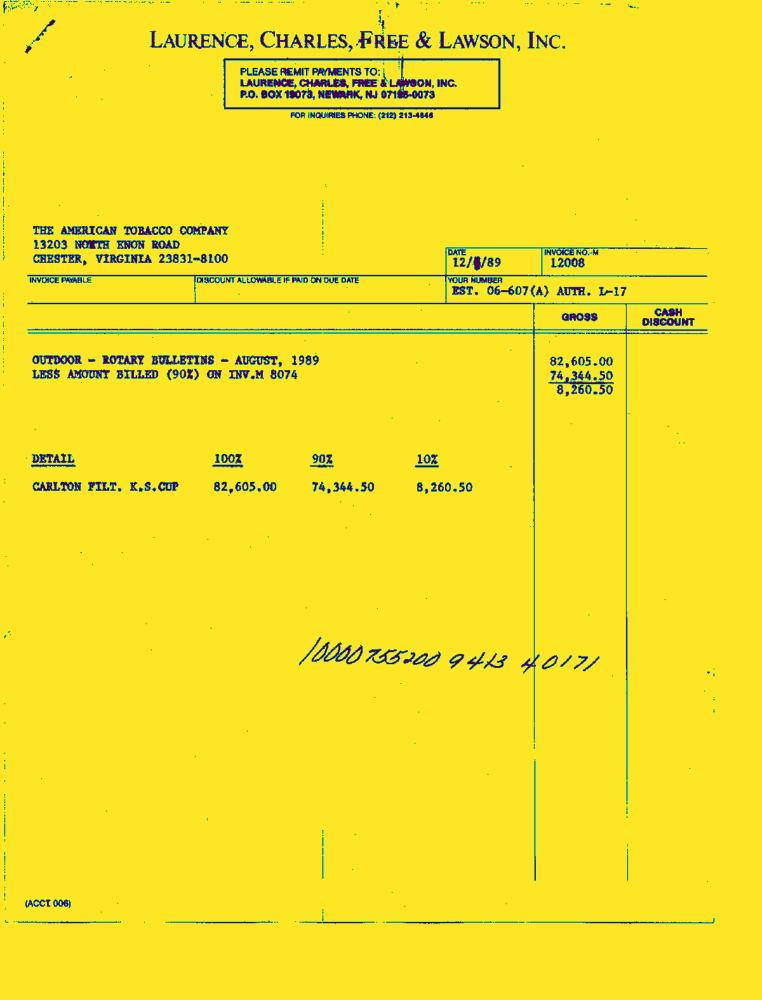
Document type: Invoice-Doc